Question: What could the diagnosis suggest?
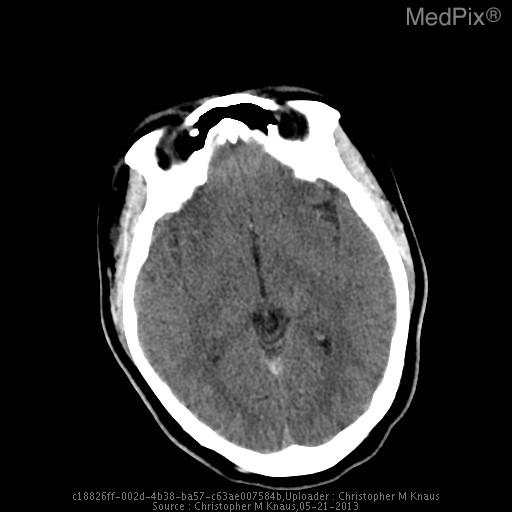
Answer: The possible diagnosis includes Venous sinus thrombosis
Severe dehydration
Polycythemia.